Can you pull out the amount in words, numerical amount, payee's name, date of the cheque, and the bank's name from the image?
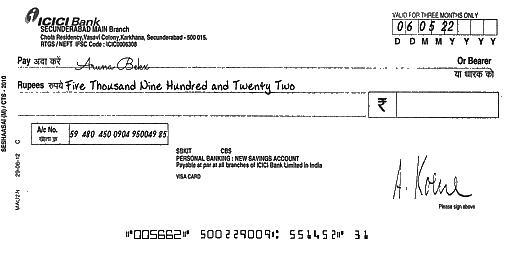
amt_in_words: Five Thousand Nine Hundred and Twenty Two
amt_in_figures:
payee_name: Aruna Bekx
bank_name: ICICI Bank
cheque_date: 06/05/22